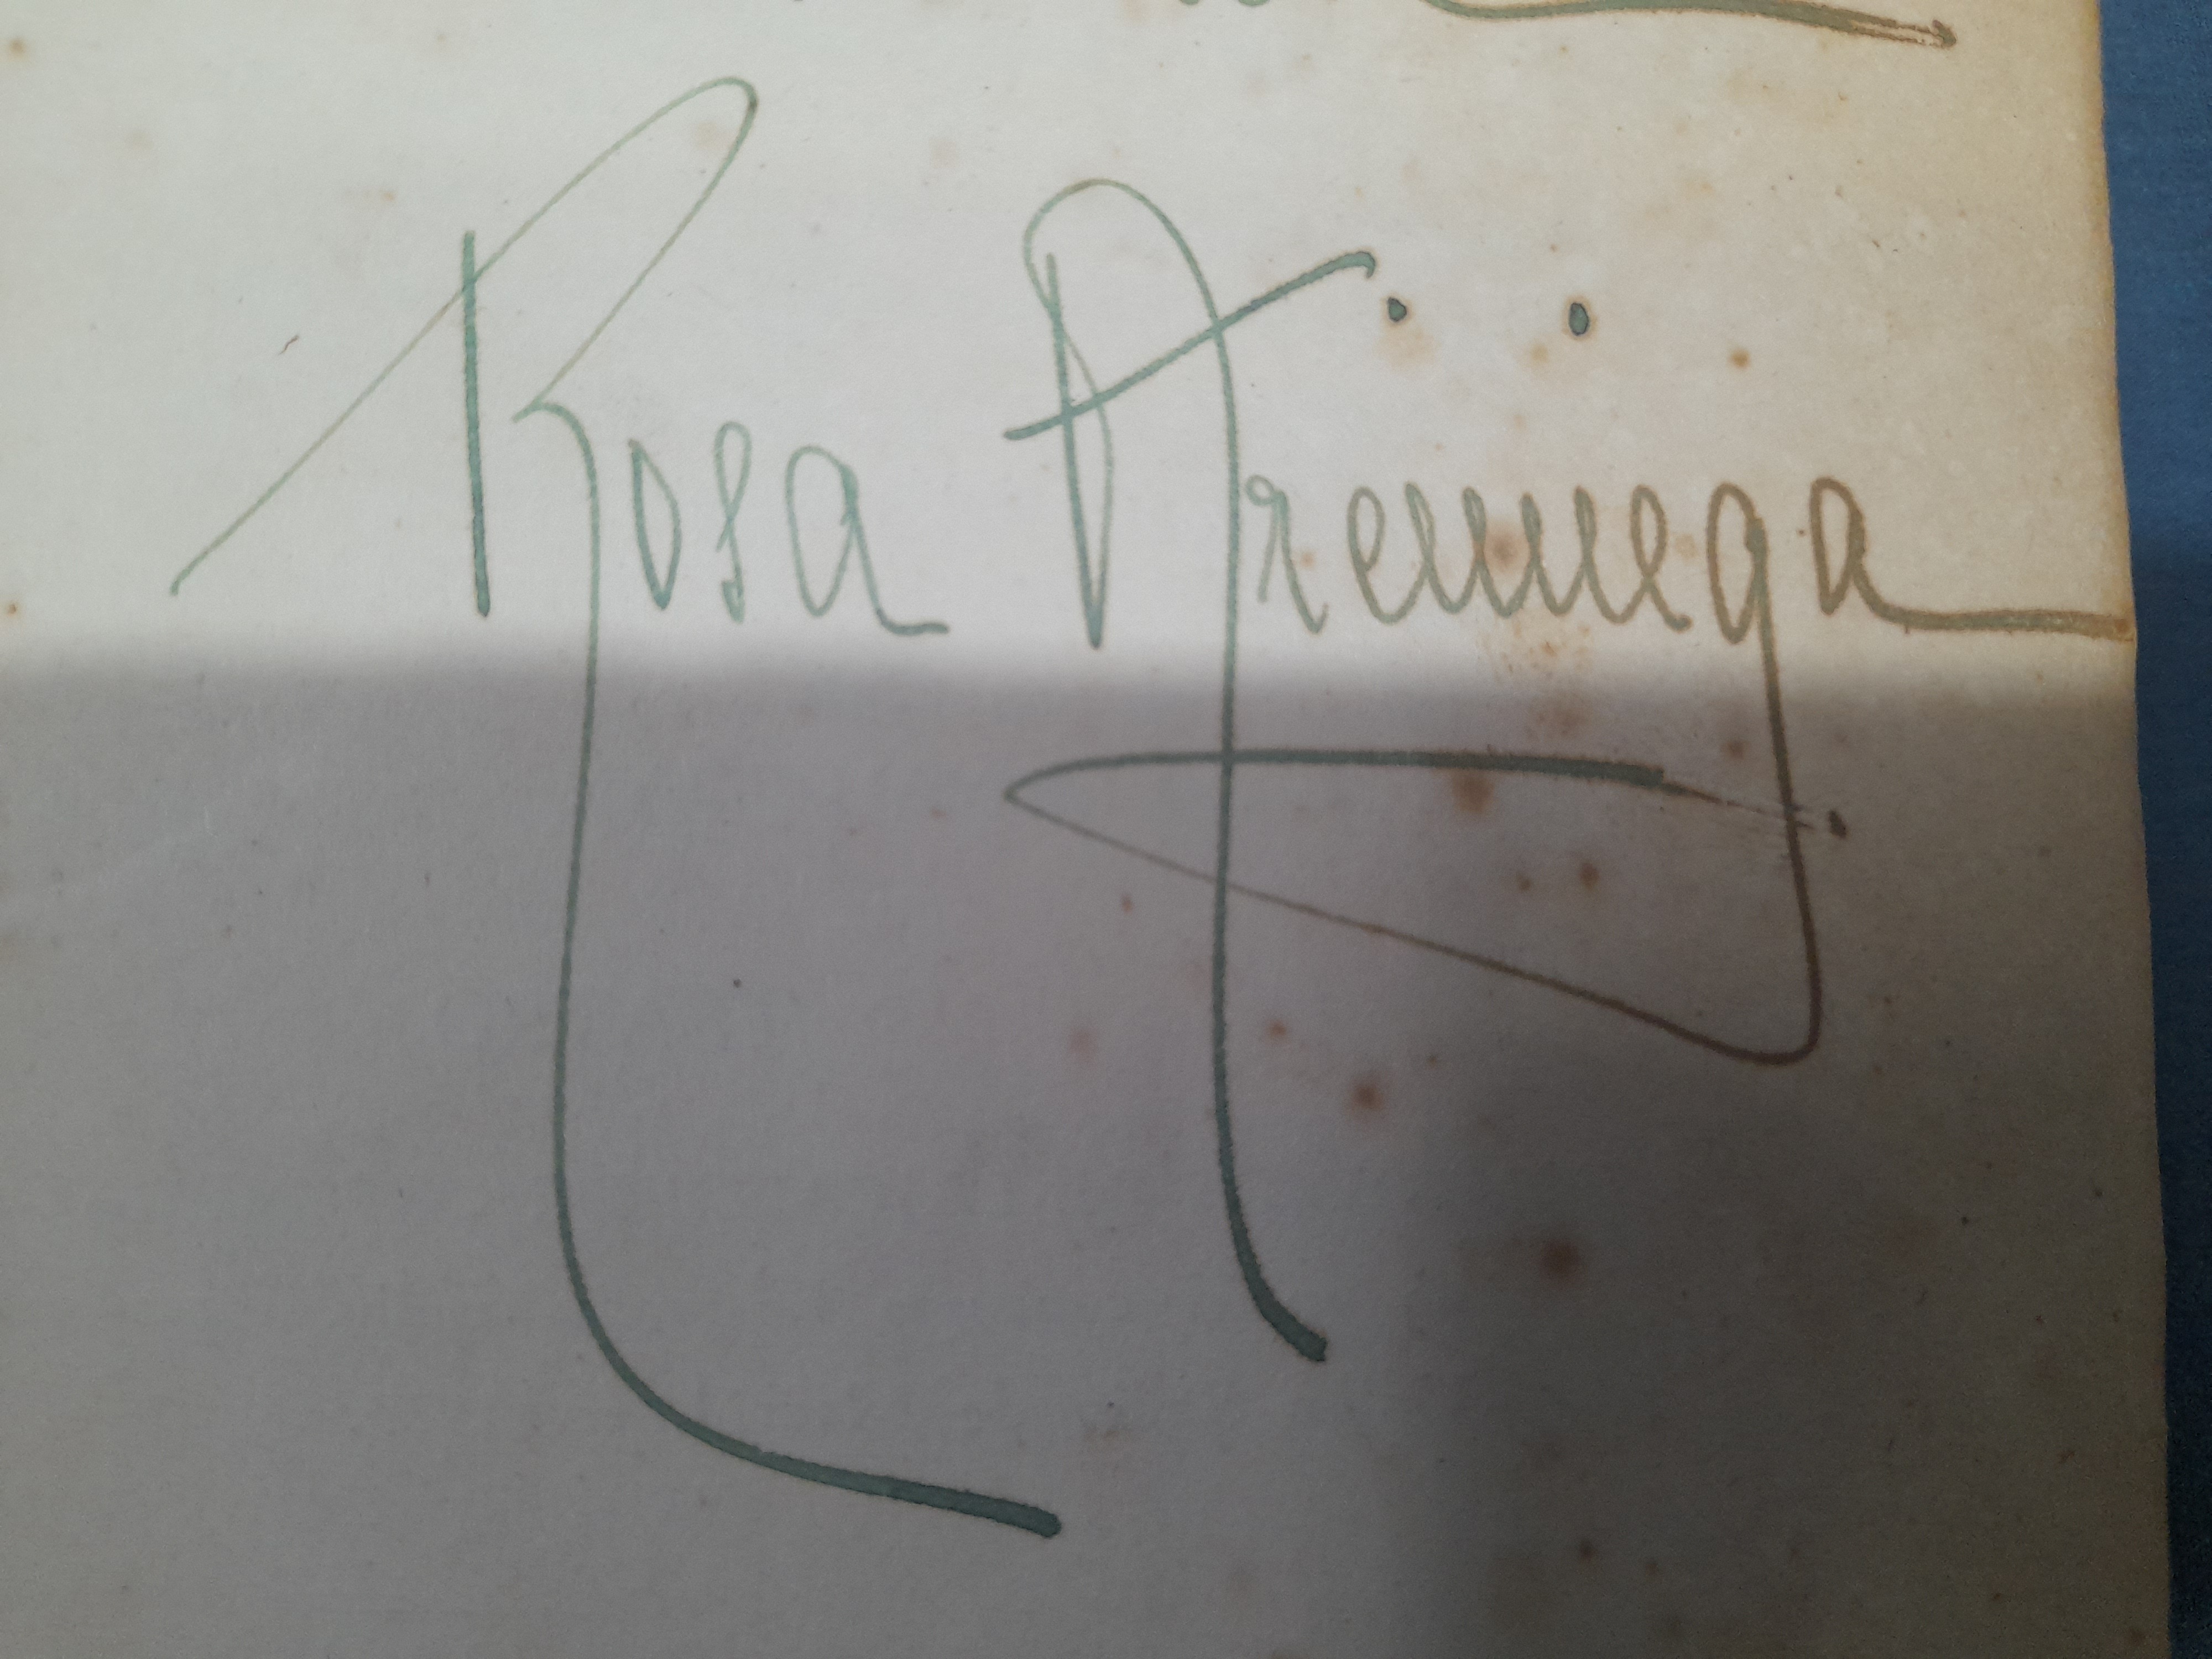
Signature of: rosa arciniega